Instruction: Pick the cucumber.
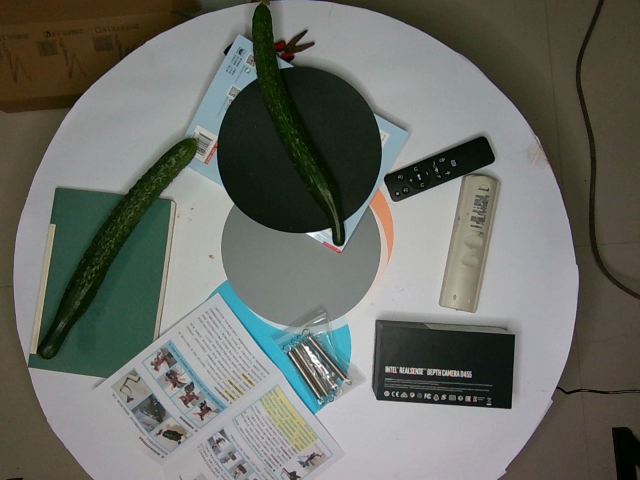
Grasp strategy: vertical